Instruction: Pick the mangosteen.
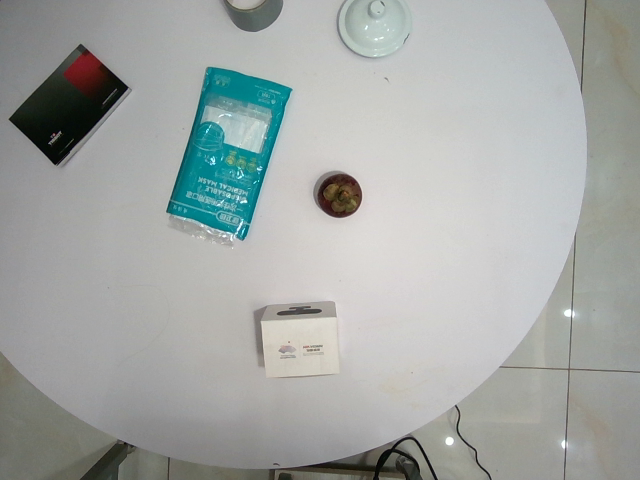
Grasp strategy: vertical